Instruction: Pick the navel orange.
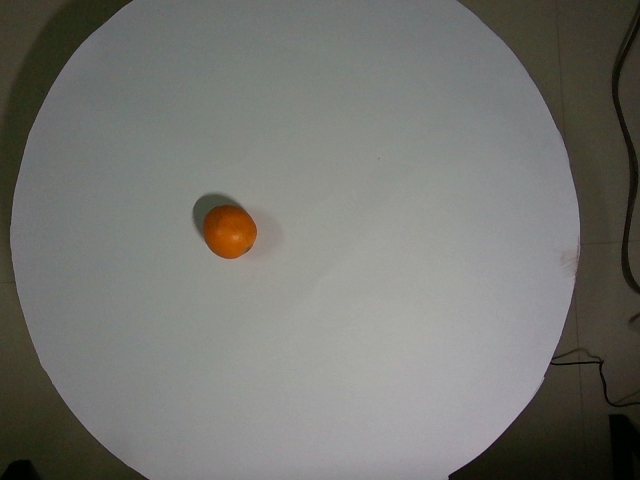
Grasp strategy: vertical